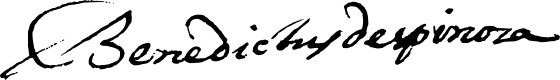
Signature of: benedictus de spinoza